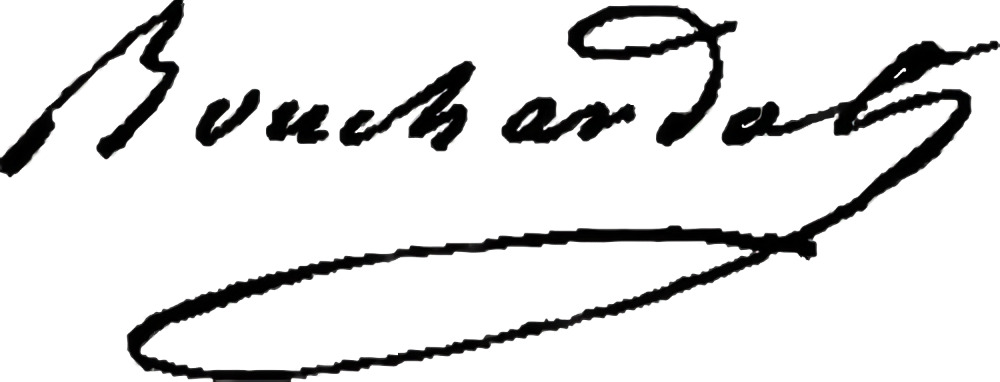
Signature of: apollinaire bouchardat